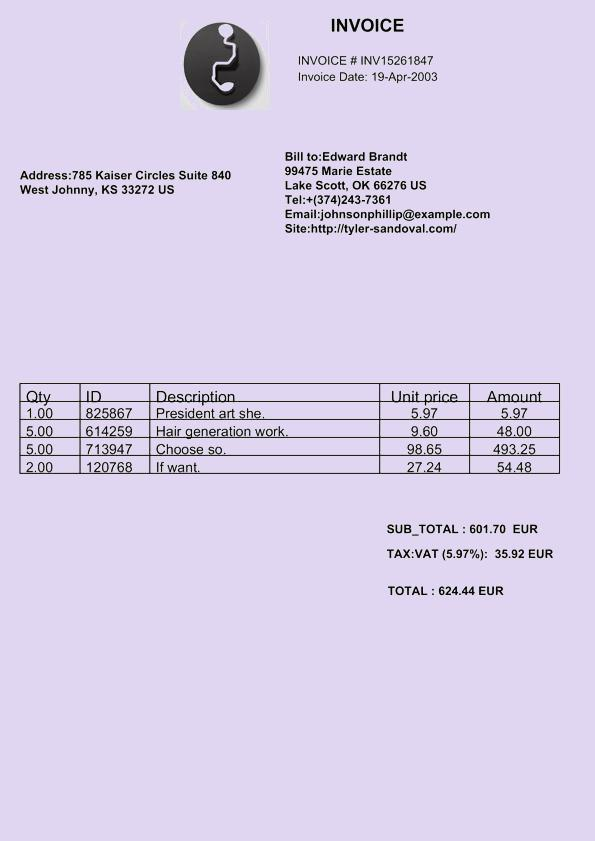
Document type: Invoice